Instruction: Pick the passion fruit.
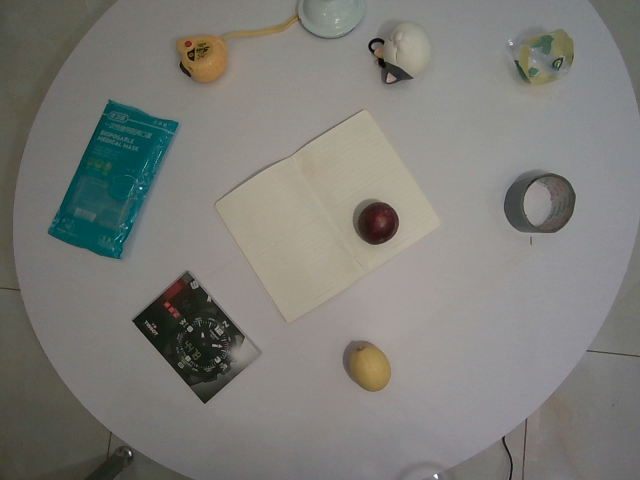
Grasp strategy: vertical